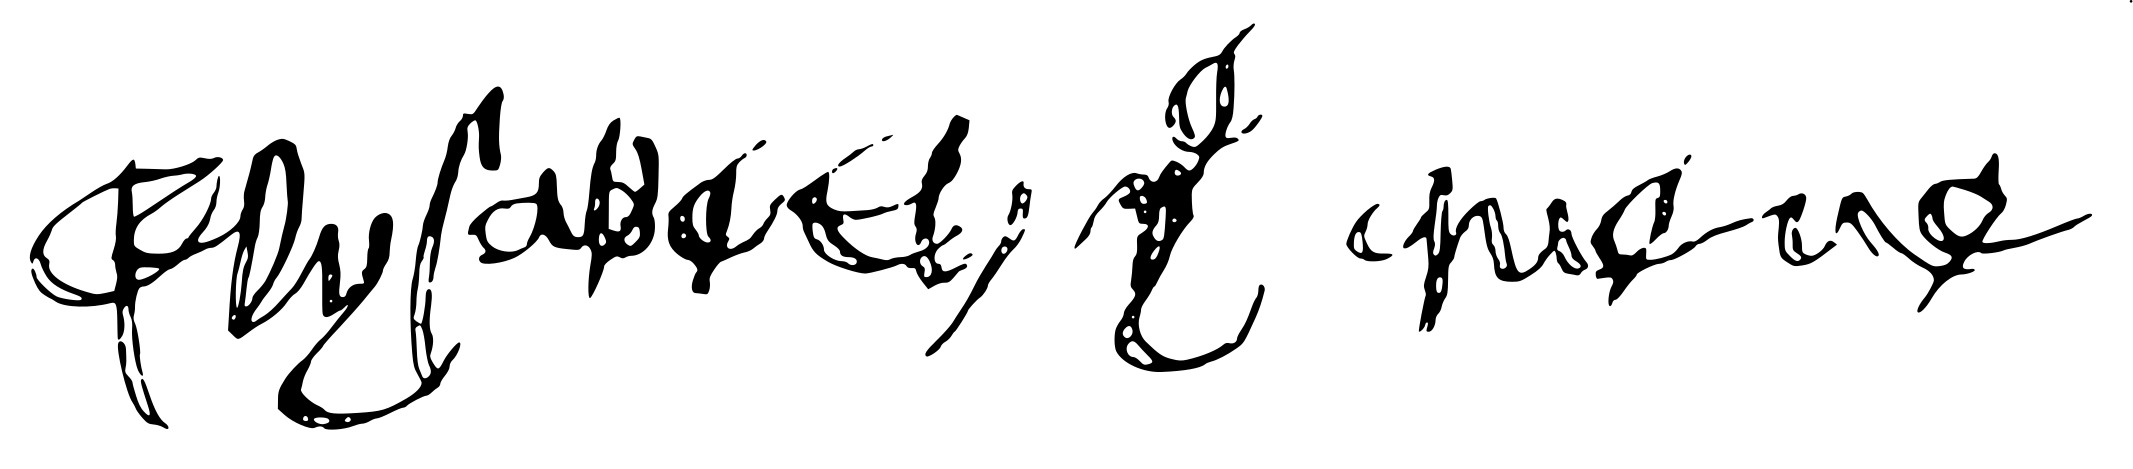
Signature of: elizabeth of york